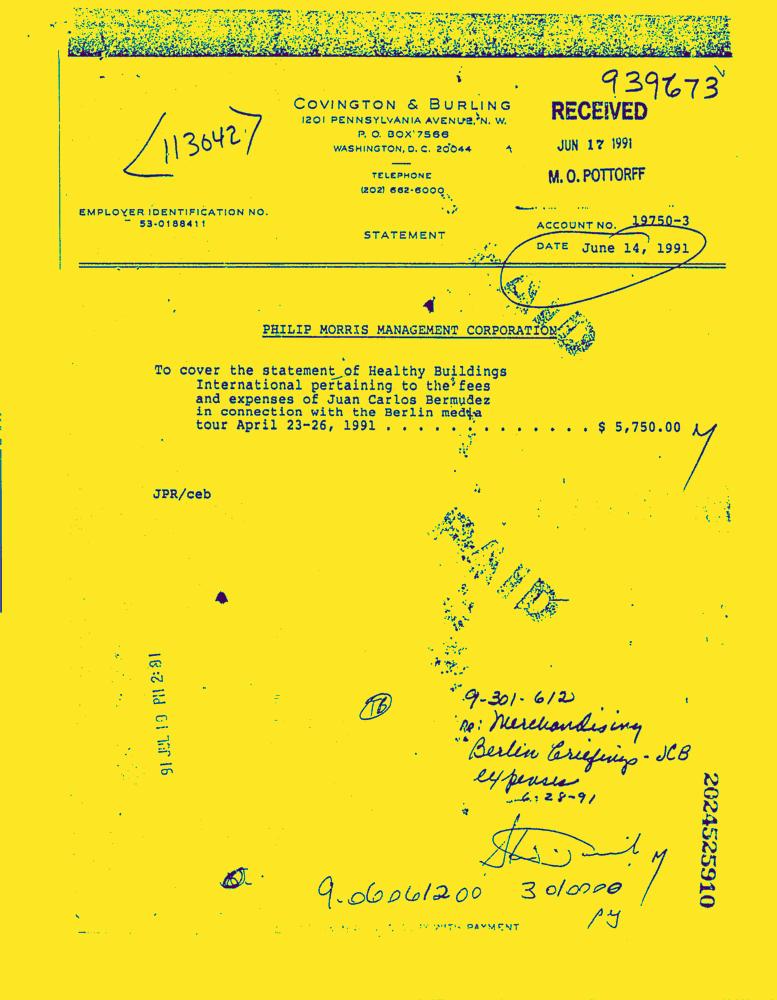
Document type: Invoice-Doc